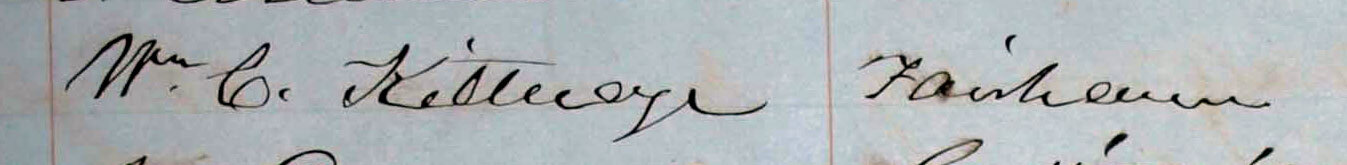
Signature of: william c kittredge